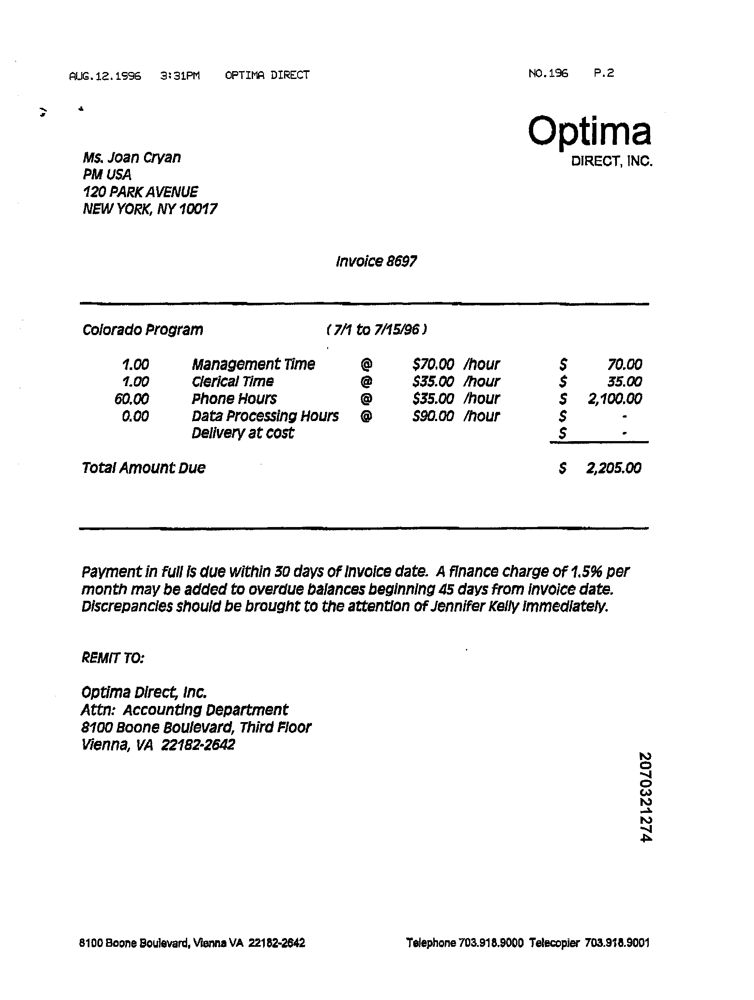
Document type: Invoice